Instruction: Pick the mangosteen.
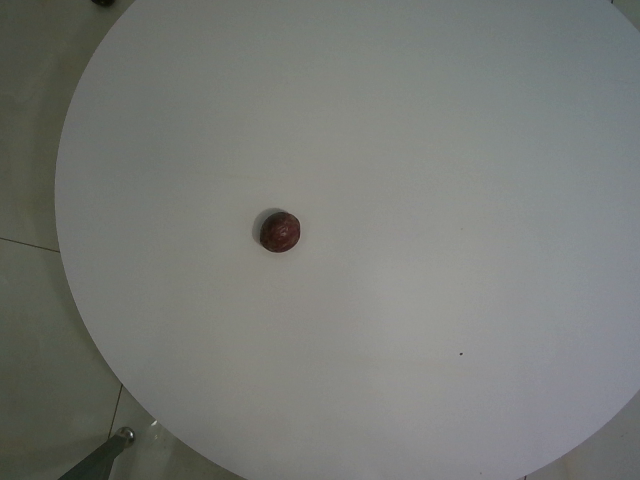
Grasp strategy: vertical